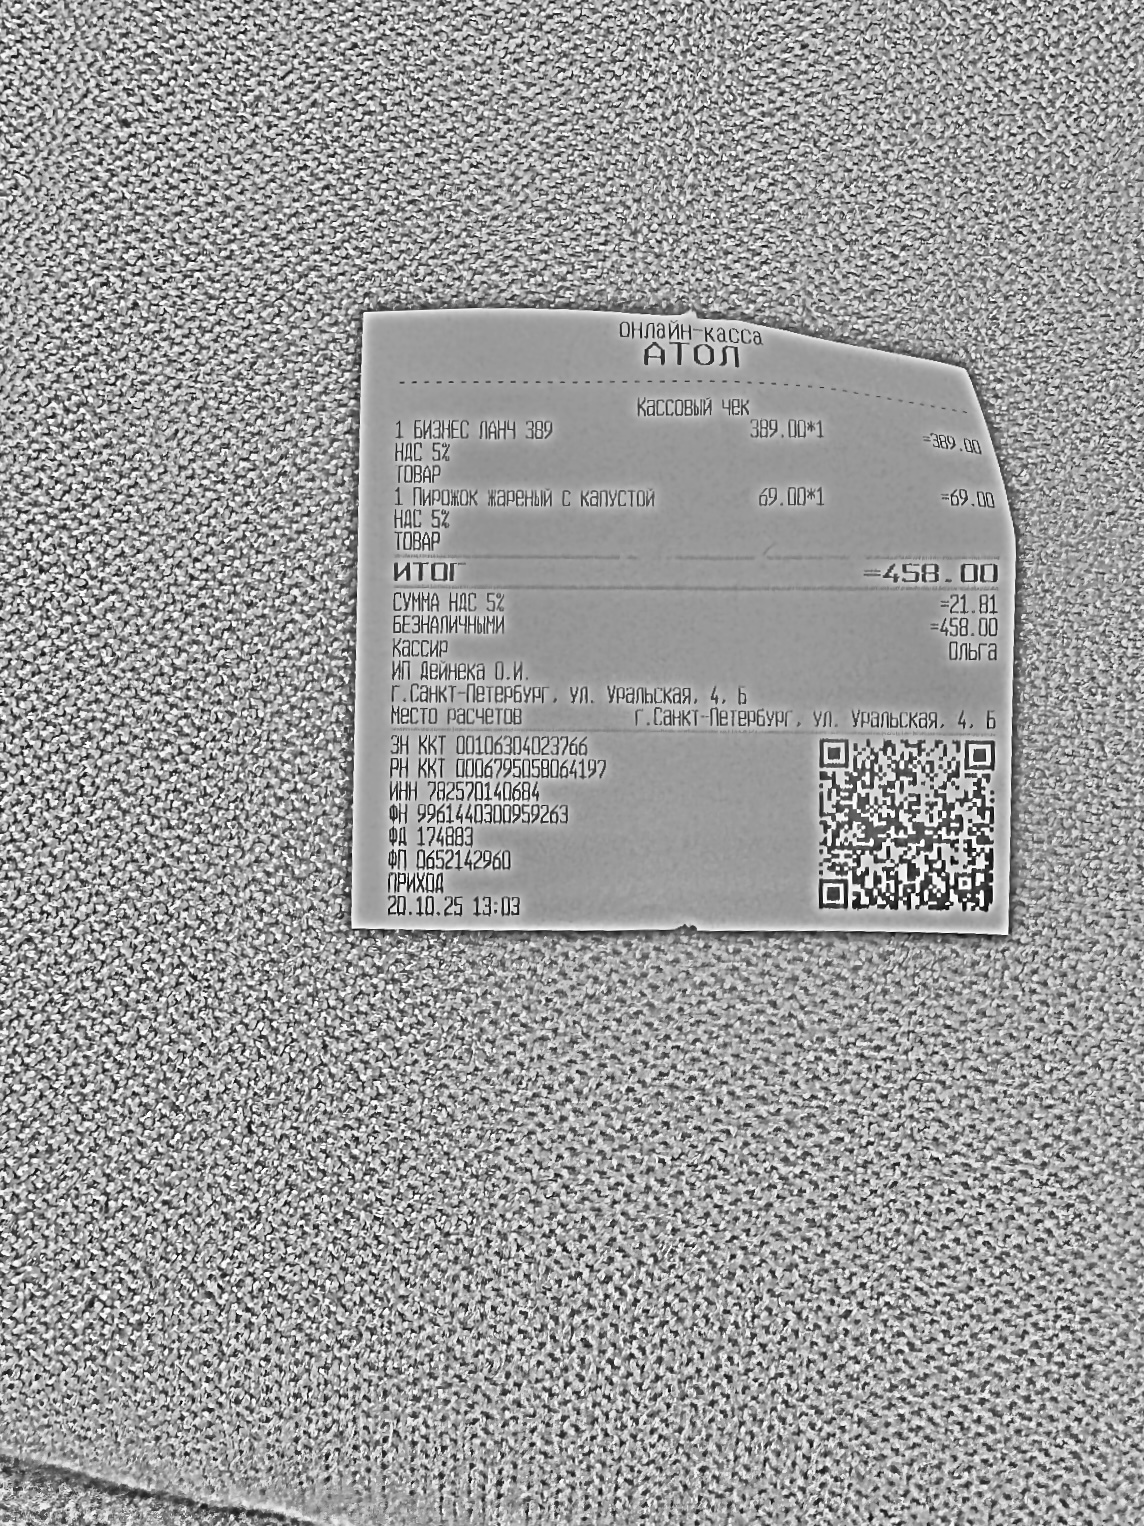
Продавец: ИП Дейнека О.И.
ИНН: 782570140684
Дата: 20.10.25
Товары: 1 БИЗНЕС ЛАНЧ 389; 1 Пирожок жареный с капустой
Количество: 1; 1
Цена: 389.00; 69.00
Сумма: 389.00; 69.00
Итого: 458.00